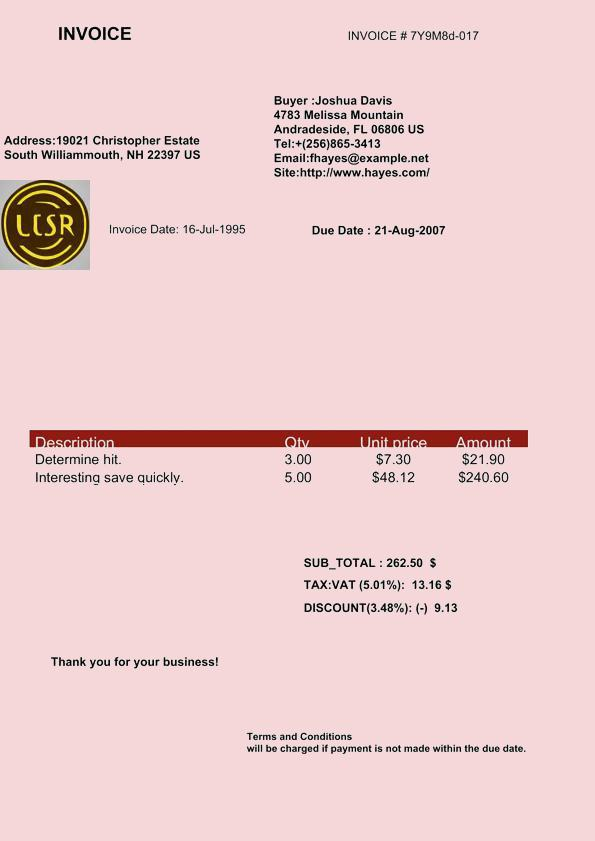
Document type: Invoice